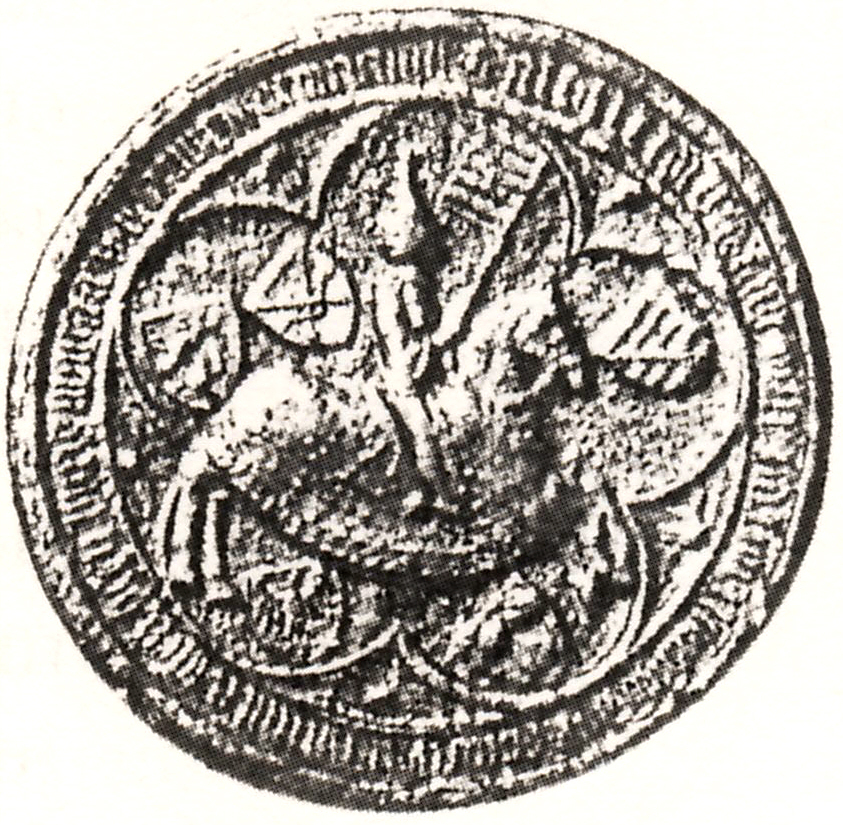
Signature of: albert iii duke of saxe wittenberg